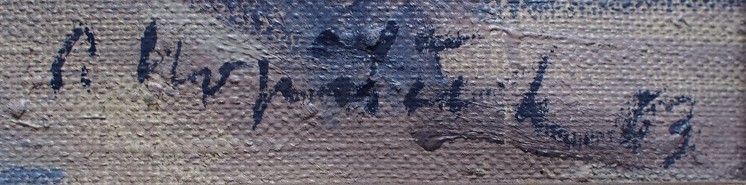
Signature of: pavel kopáček